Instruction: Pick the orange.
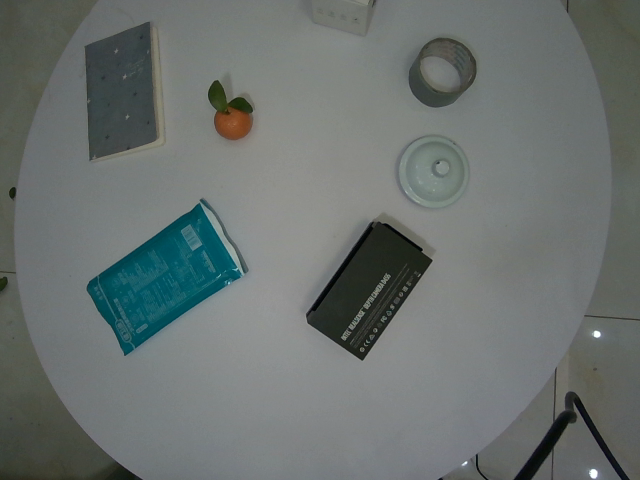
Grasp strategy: vertical